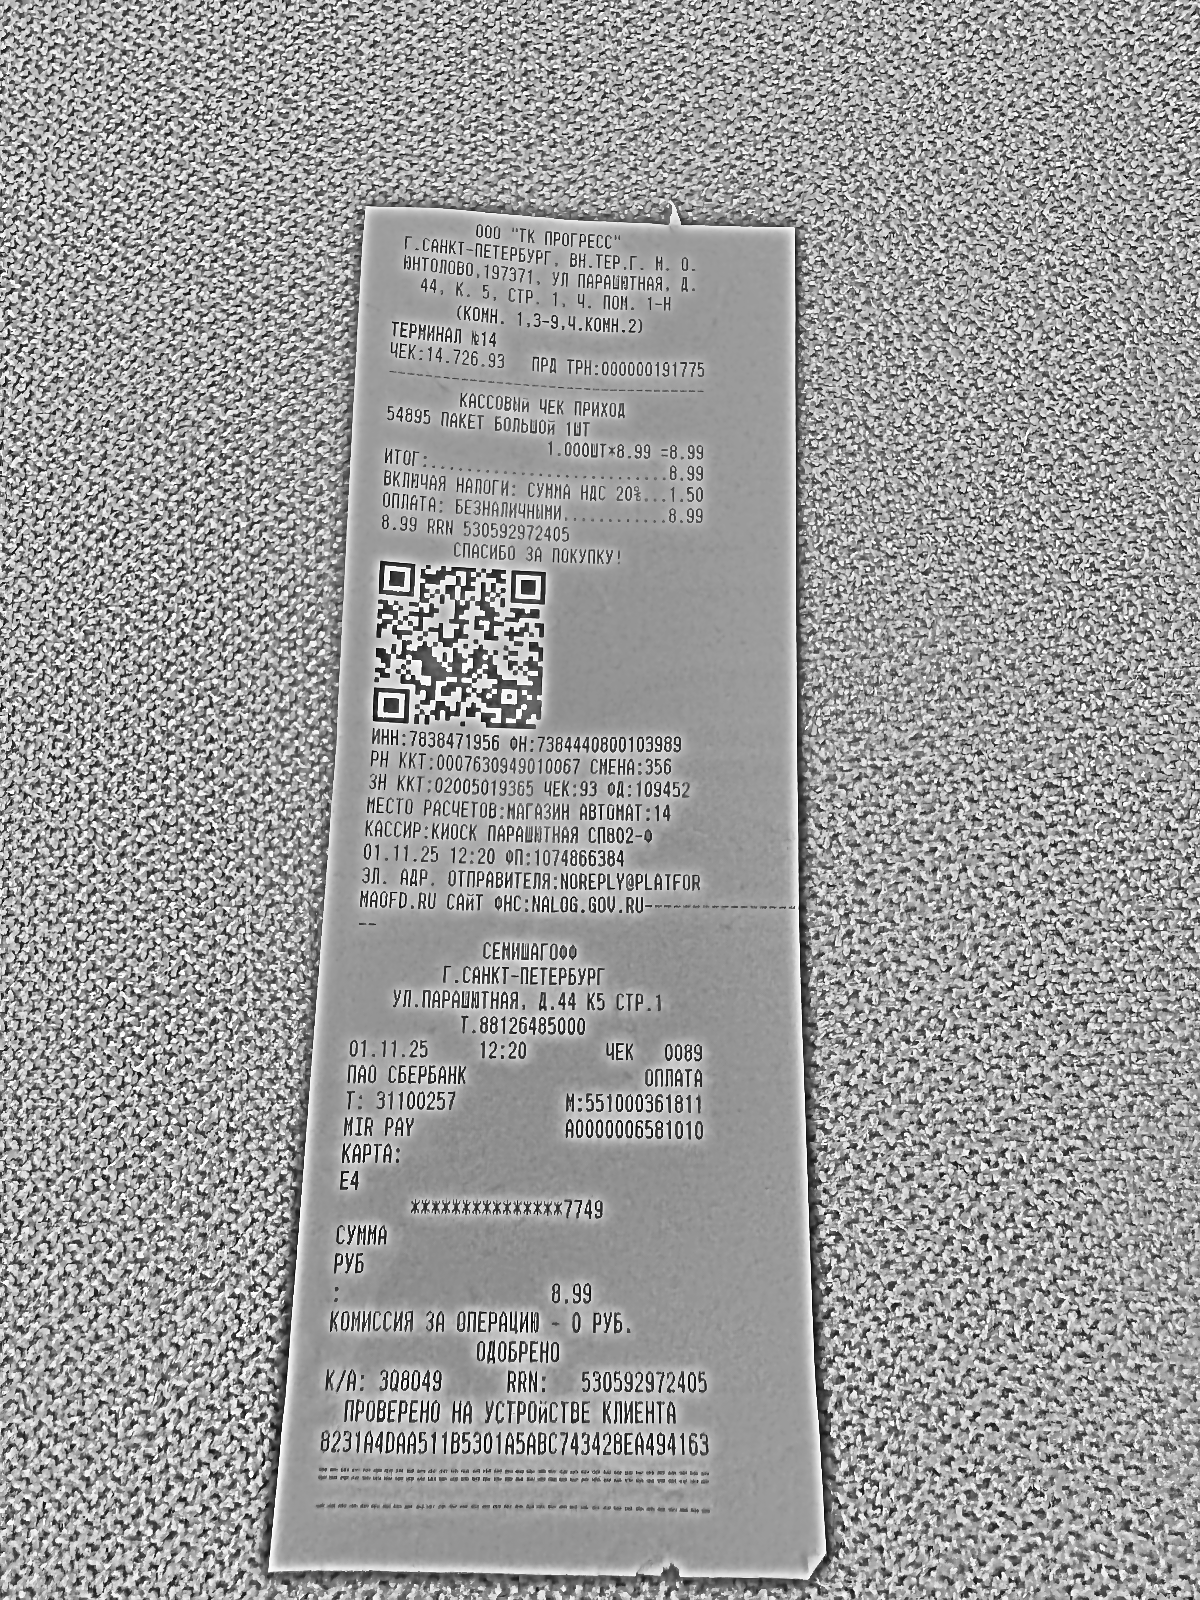
Продавец: ООО "ТК ПРОГРЕСС"
ИНН: 7838471956
Дата: 01.11.25
Товары: 54895 ПАКЕТ БОЛЬШОЙ 1ШТ
Количество: 1.000
Цена: 8.99
Сумма: 8.99
Итого: 8.99